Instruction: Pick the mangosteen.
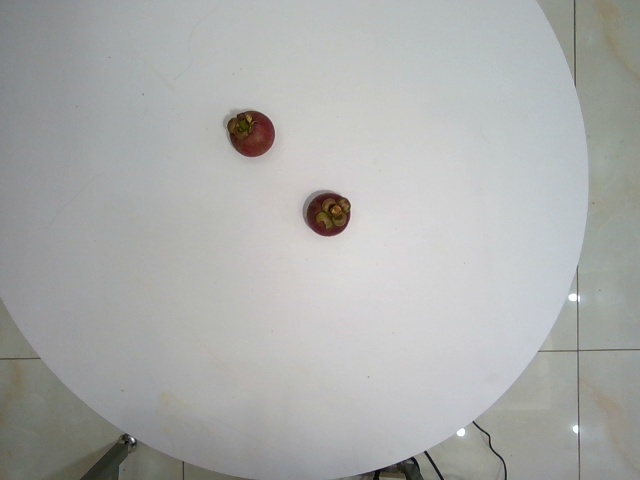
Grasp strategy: vertical